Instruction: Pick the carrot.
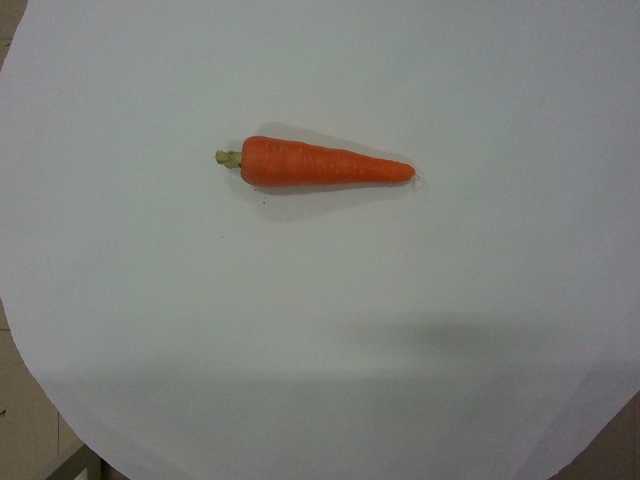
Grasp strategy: vertical